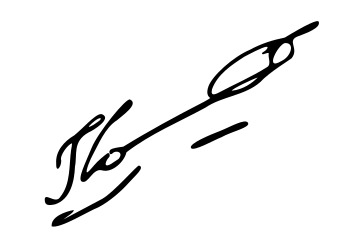
Signature of: vladimir konstantinov